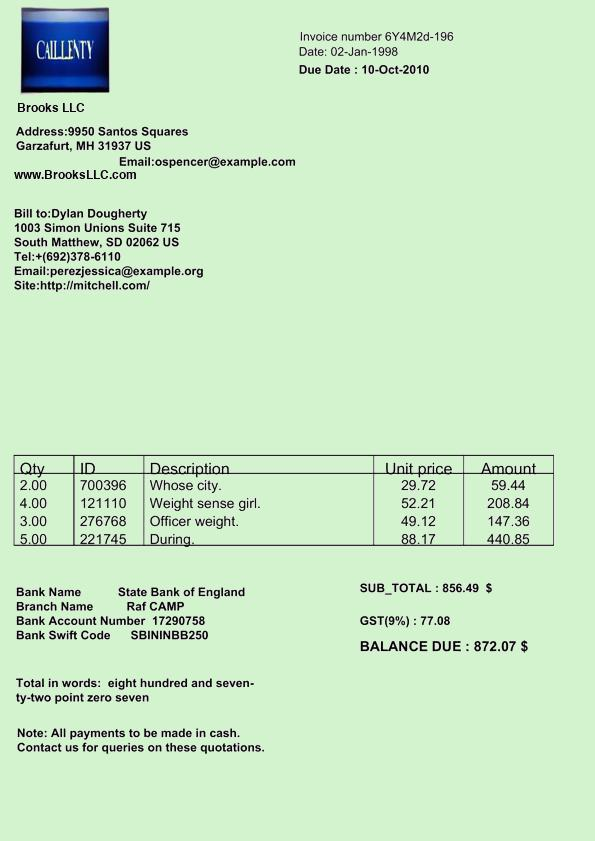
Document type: Invoice